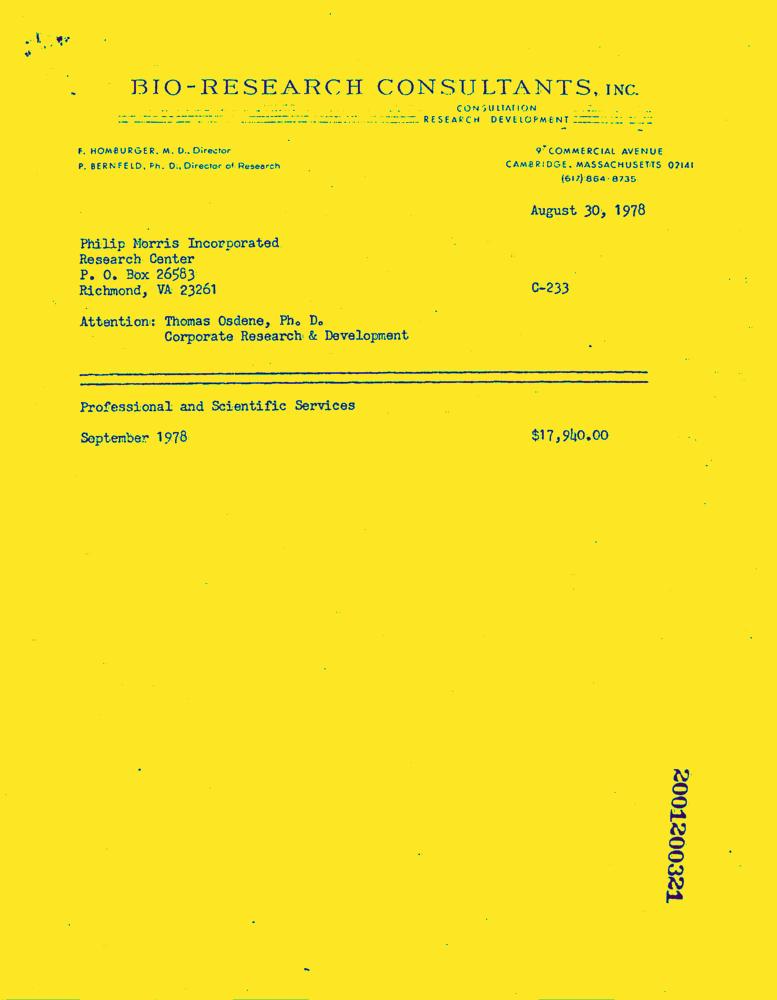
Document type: Invoice-Doc